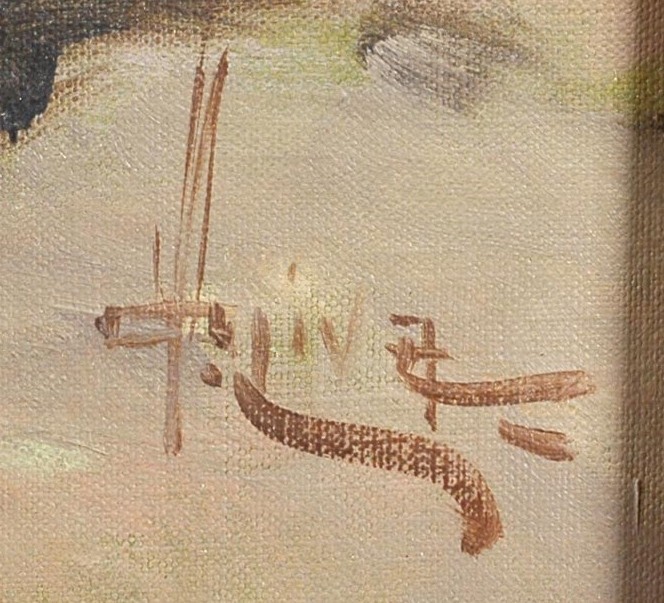
Signature of: viktor oliva